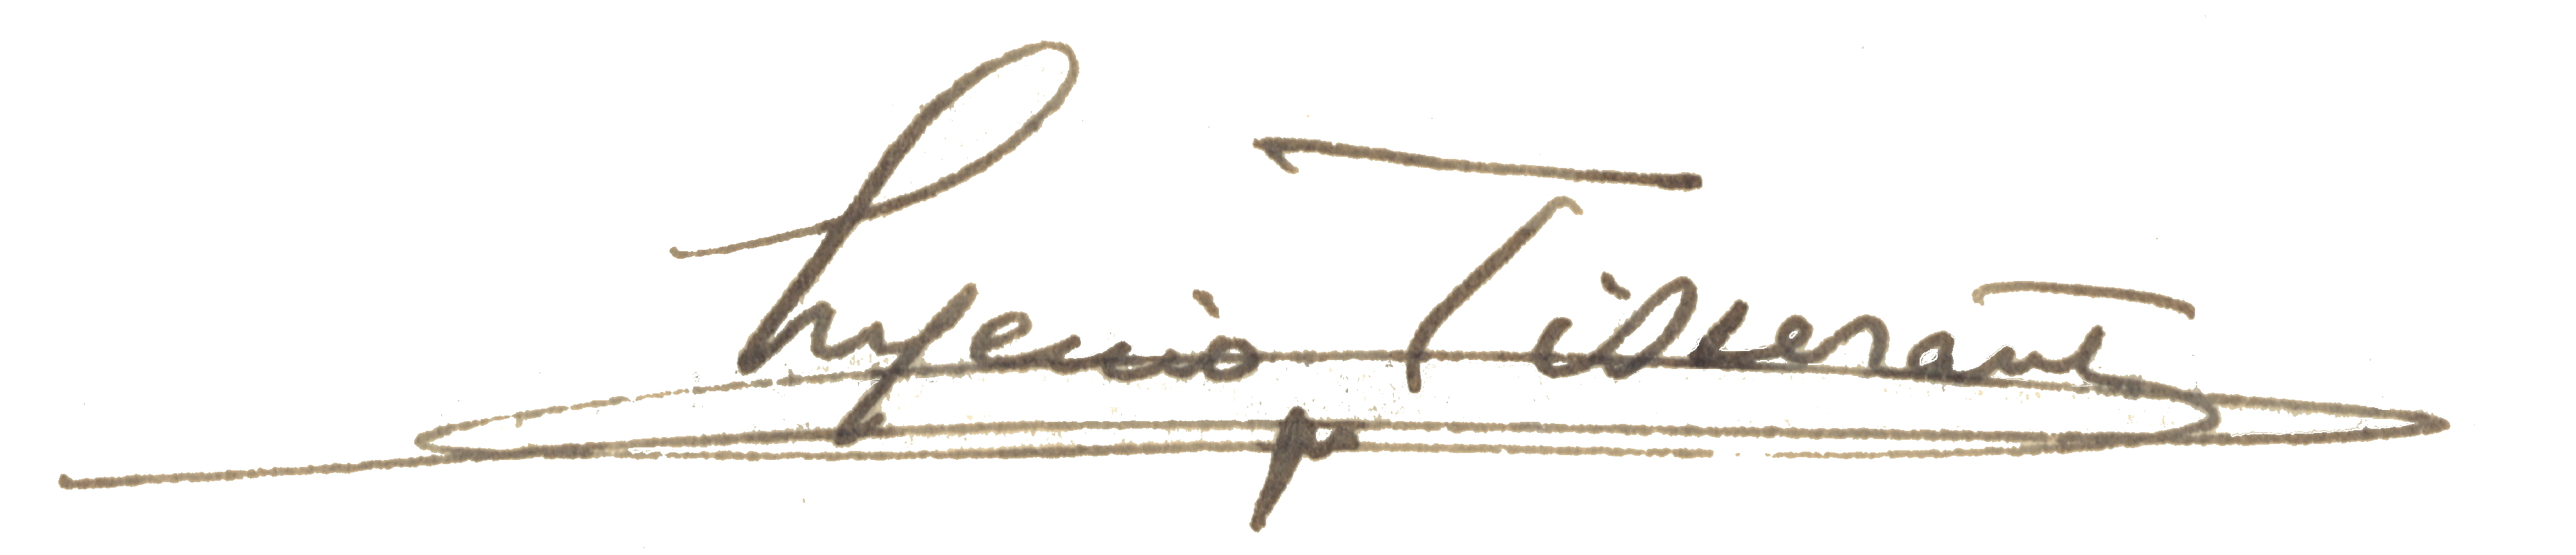
Signature of: eugène tisserant